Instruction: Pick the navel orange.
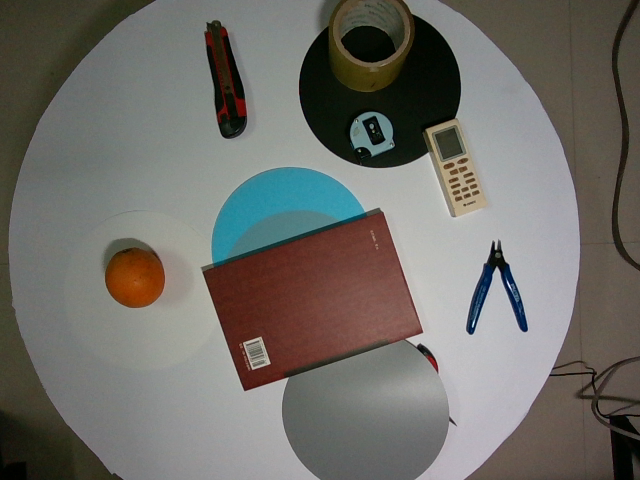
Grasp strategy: vertical